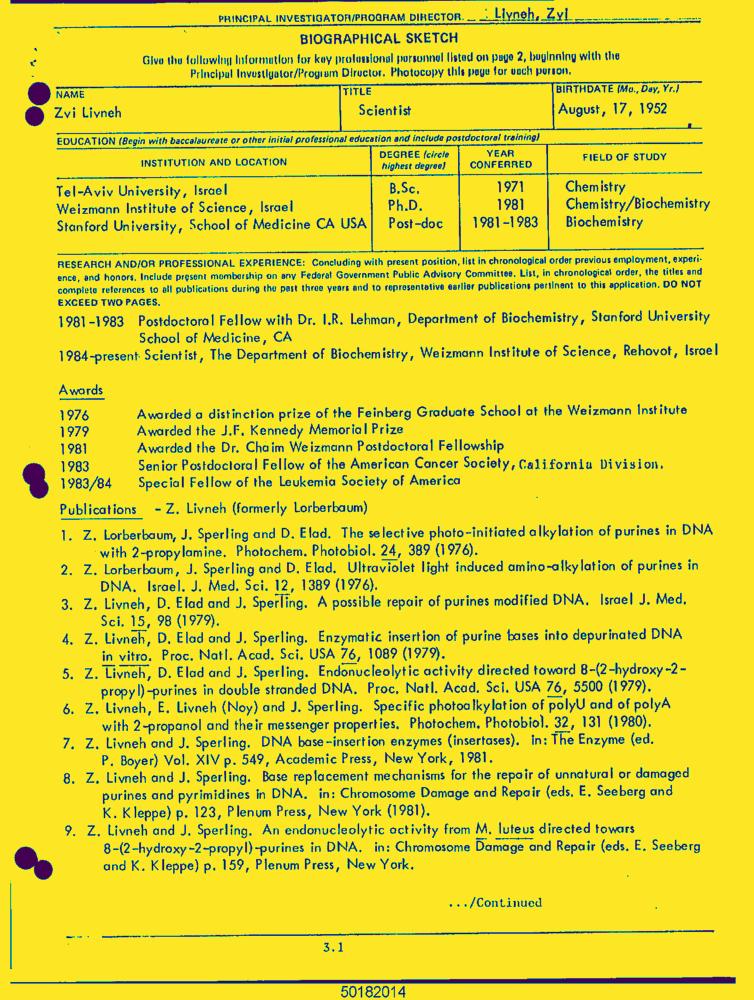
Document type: Resume-Doc